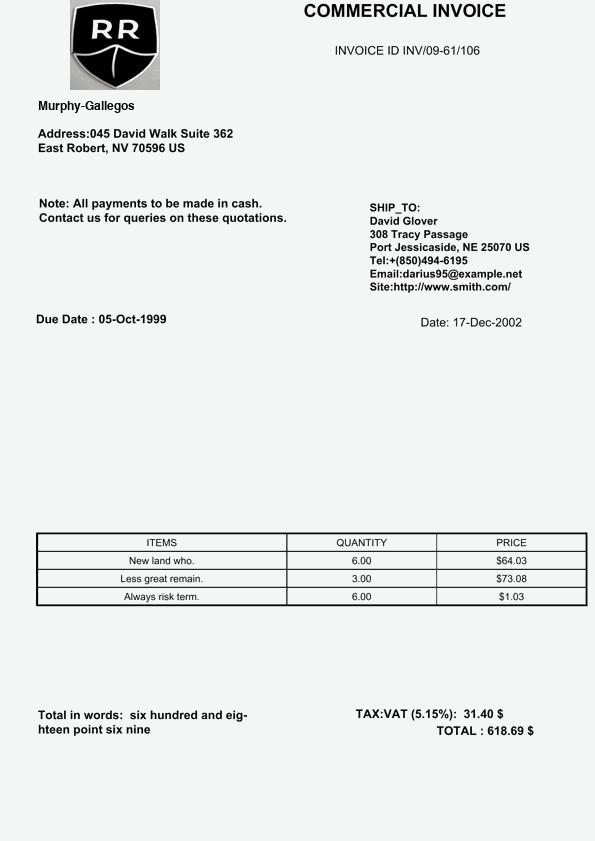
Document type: Invoice